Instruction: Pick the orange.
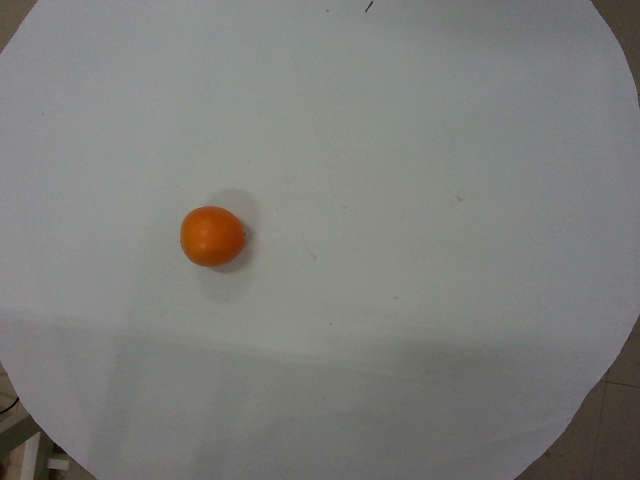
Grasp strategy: vertical